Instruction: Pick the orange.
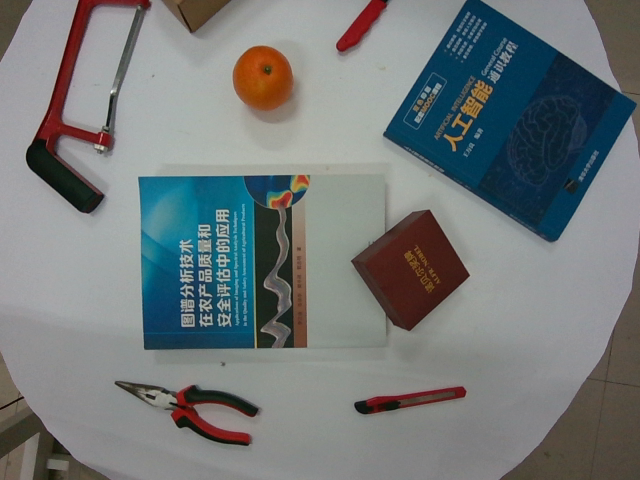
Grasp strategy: vertical